Question: What was observed in the imaging?
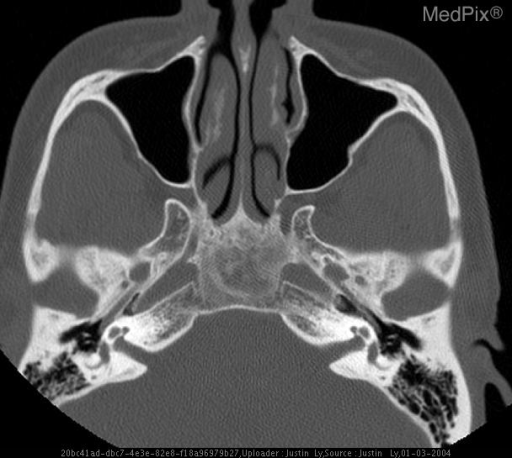
Answer: The imaging shows The MRI/MRA study showed no vascular pathology, but incidentally it was noted that there was a heterogeneous and mildly expanded clivus.

Whole body skeletal scintigraphy showed nonspecific increased uptake in the clivus region.

Repeat CT of the sinus was performed, revealing a “ground glass appearance”, containing a smaller circumscribed area, which has the appearance of a cystic lesion.  Overall the process appeared nonaggressive and was stable on 5 month follow-up CT. Fig. 1. Axial noncontrast CT image show a nonaggressive-appearing clivus lesion with a “ground glass” appearance.  There is a sharply-marginated cystic component anteriorly..